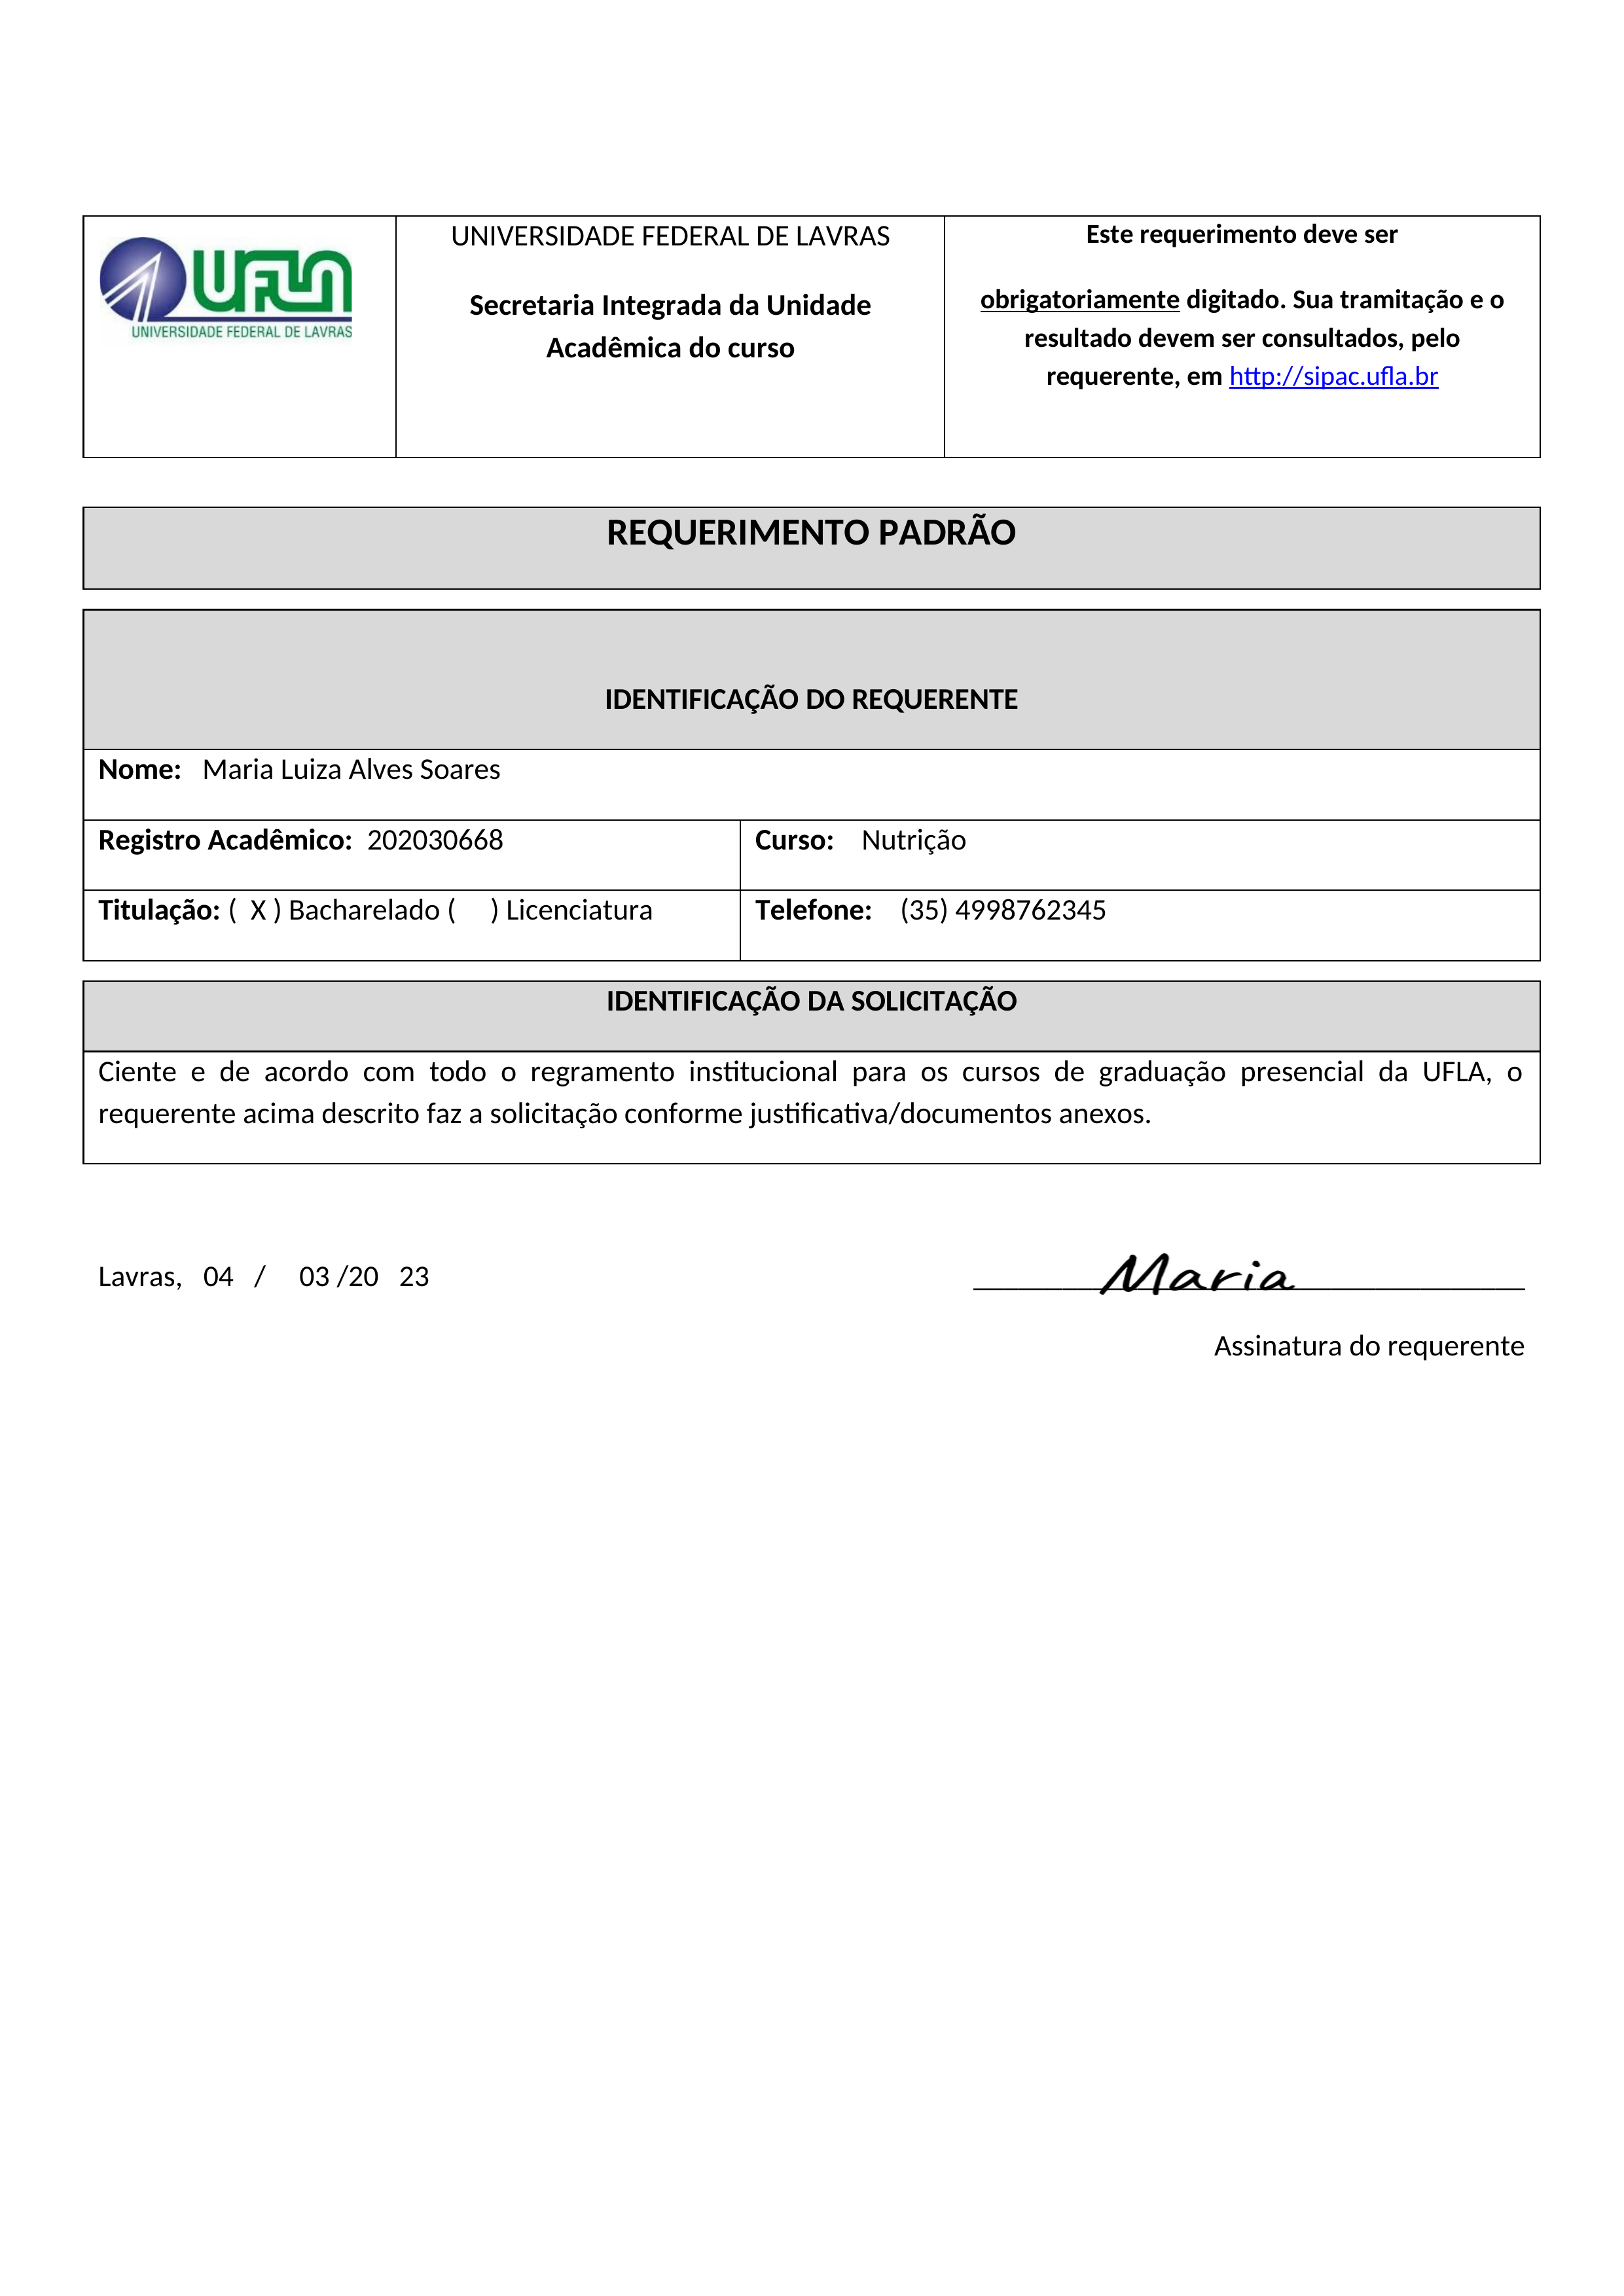
Este requerimento deve ser obrigatoriamente digitado. Sua tramitação e o resultado devem ser consultados, pelo requerente, em http://sipac.ufla.br
UNIVERSIDADE FEDERAL DE LAVRAS
UFLA
Secretaria Integrada da Unidade Acadêmica do curso
UNIVERSIDADE FEDERAL DE LAVRAS
REQUERIMENTO PADRÃO
IDENTIFICAÇÃO DO REQUERENTE
Nome:
Maria Luiza Alves Soares
Registro Acadêmico:
202030668
Curso:
Nutrição
Titulação:
() Licenciatura
Bacharelado
(X)
Telefone:
(35) 4998762345
IDENTIFICAÇÃO DA SOLICITAÇÃO
Ciente e de acordo com todo o regramento institucional para os cursos de graduação presencial da UFLA, o requerente acima descrito faz a solicitação conforme justificativa/documentos anexos.
Lavras, 04/03/2023
Assinatura do requerente